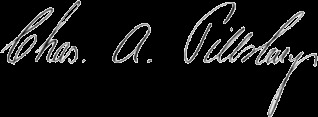
Signature of: charles alfred pillsbury